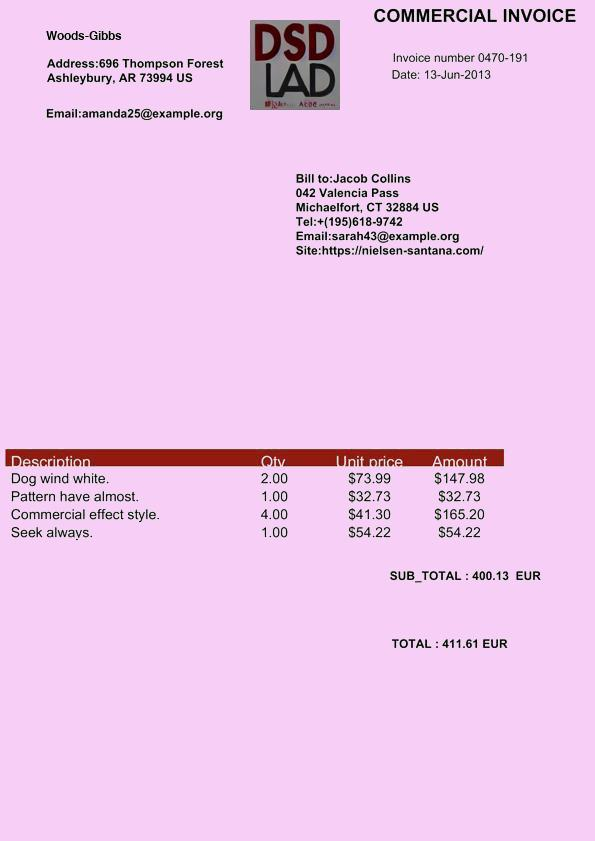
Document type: Invoice